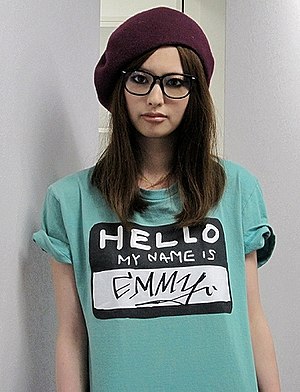
English: Emi Suzuki, a Japanese female model, with the hat, glasses, shirt which were made by her 6 year old fan.